Patient: Female, age 36
A 36-year-old woman residing in the northern suburbs of NYC was referred for outpatient pulmonary evaluation of a lung nodule. Her past medical history was significant for locally advanced endocervical adenocarcinoma, which had been managed with abdominal hysterectomy and bilateral salpingo-oophorectomy one year earlier. No adjuvant therapy was administered. Preoperatively, 18FDG-PET/CT revealed a 1.2cm hypermetabolic RLL PN with a maximal standardized uptake ratio (SUVmax) of 2.3 (Fig. 3A). Transthoracic needle biopsy of this lesion was performed and showed poorly defined granulomatous inflammation with negative stains for microorganisms. Tissue cultures were not obtained. On repeat 18FDG-PET/CT one year after the initial study, the PN was not appreciably changed in size but now had a cavitary appearance with an increase in SUVmax to 5.18 (Fig. 3B). At the time of her visit to the pulmonary clinic, she denied constitutional and respiratory symptoms. She was a never-smoker and had no relevant occupational exposures. Since arriving to suburban NYC from Ecuador three years prior to the visit, she had not traveled. Her vital signs, physical examination, and routine laboratory evaluation were unremarkable. HIV testing was negative, and antibodies against H. capsulatum were not detected. IGRA-MTB was positive, but serial sputum collection for acid fast bacillus smear and culture was negative. She then underwent bronchoscopy with bronchoalveolar lavage (BAL). No microorganisms were seen on cytological and potassium hydroxide (KOH) preparations of the fluid. Eventually, however, BAL fungal culture yielded growth identified as Coccidioides spp. Since she remained asymptomatic, clinical observation was chosen over antifungal therapy. On further questioning, the patient revealed that she had migrated to the United States from Ecuador through northern Mexico, entering into Texas and from there ultimately reaching New York by air. Both northern Mexico and Texas are locations in which Coccidioides spp are endemic.
Keywords: blastomycosis, coccidioidomycosis, endemic mycoses, histoplasmosis, new york state
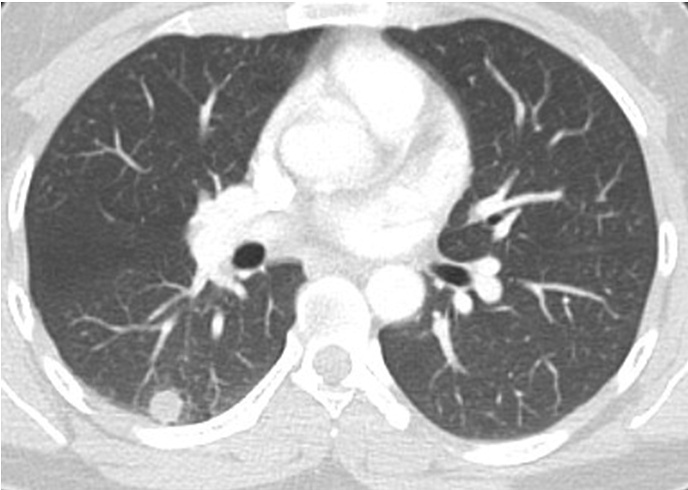
Image caption: A, Axial image from the CT portion of a18FDG-PET/CT study set to lung window showing a spherical, solid 1.2cm subpleural nodule in the right lower lobe. The nodule's maximal standardized uptake value on the PET portion (not shown) was 2.33.